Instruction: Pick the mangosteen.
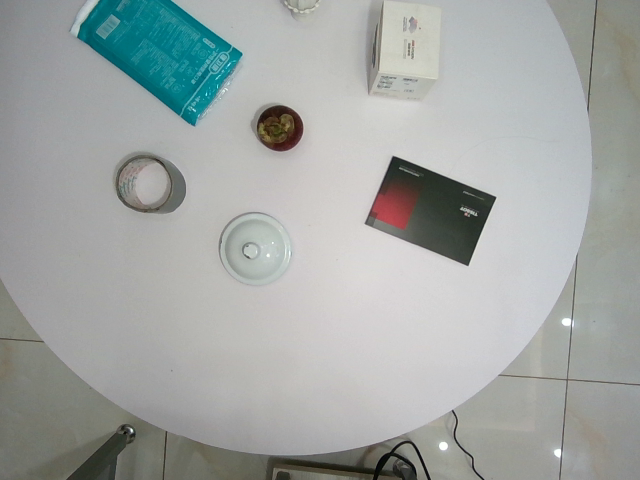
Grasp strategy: vertical